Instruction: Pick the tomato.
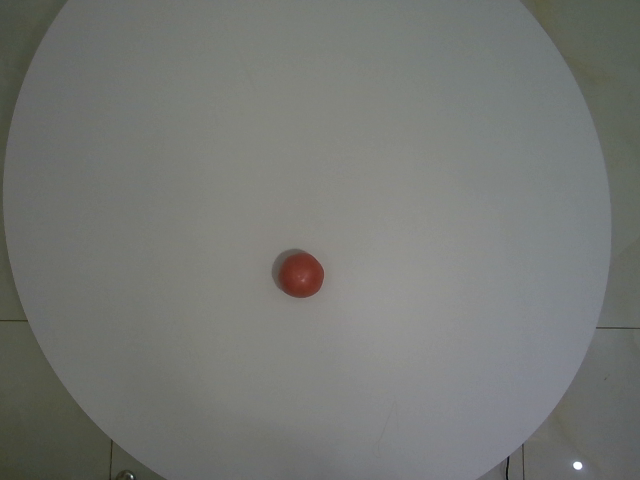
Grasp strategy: vertical